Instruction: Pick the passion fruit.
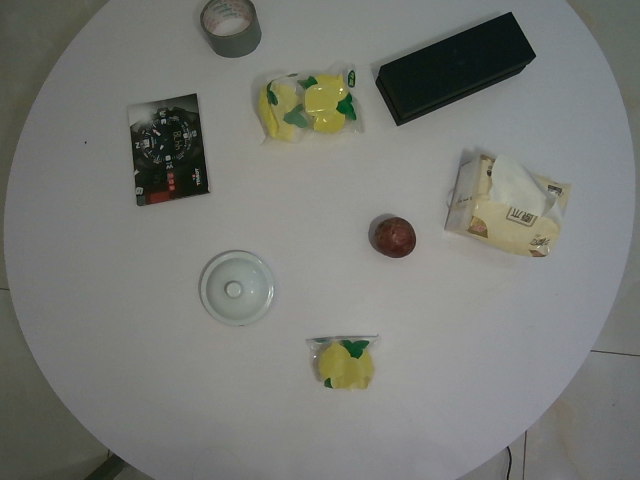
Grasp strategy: vertical